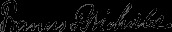
Signature of: francis t nicholls